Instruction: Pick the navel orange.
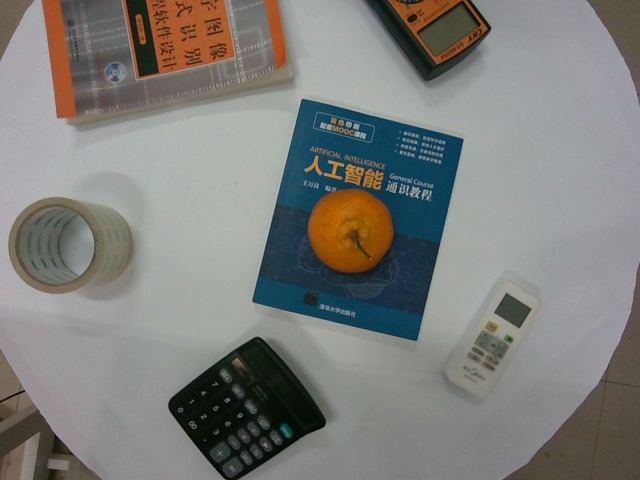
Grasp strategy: vertical